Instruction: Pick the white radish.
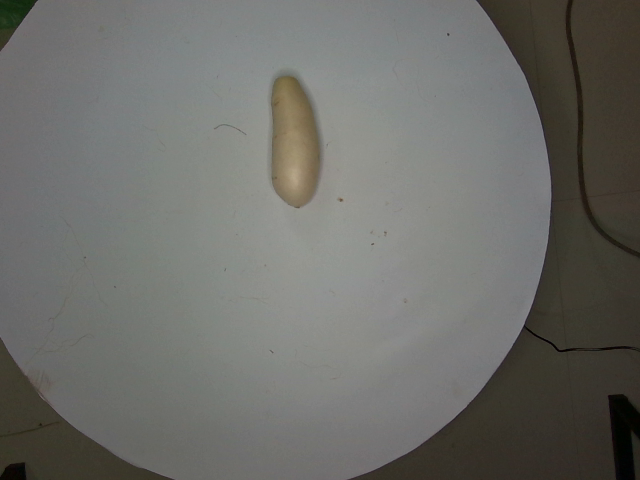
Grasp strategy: vertical